Question: Describe the condition in detail:
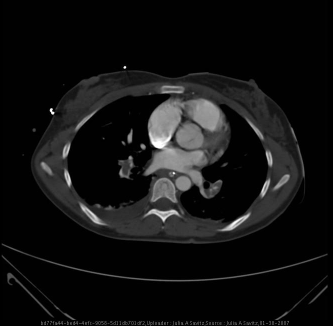
Answer: The disease is discussed as: When a Pulmonary embolism is associated with a systolic pressure of less than 90 or a drop of 40 systolic pressure for more than 15 minutes, it is termed a massive PE.  If the embolus is large enough, the patient may present in acute right ventricular heart failure and/or hypotension.  In a patient with high clinical suspicion for PE a CT should be preformed as plain radiographs are almost always normal.